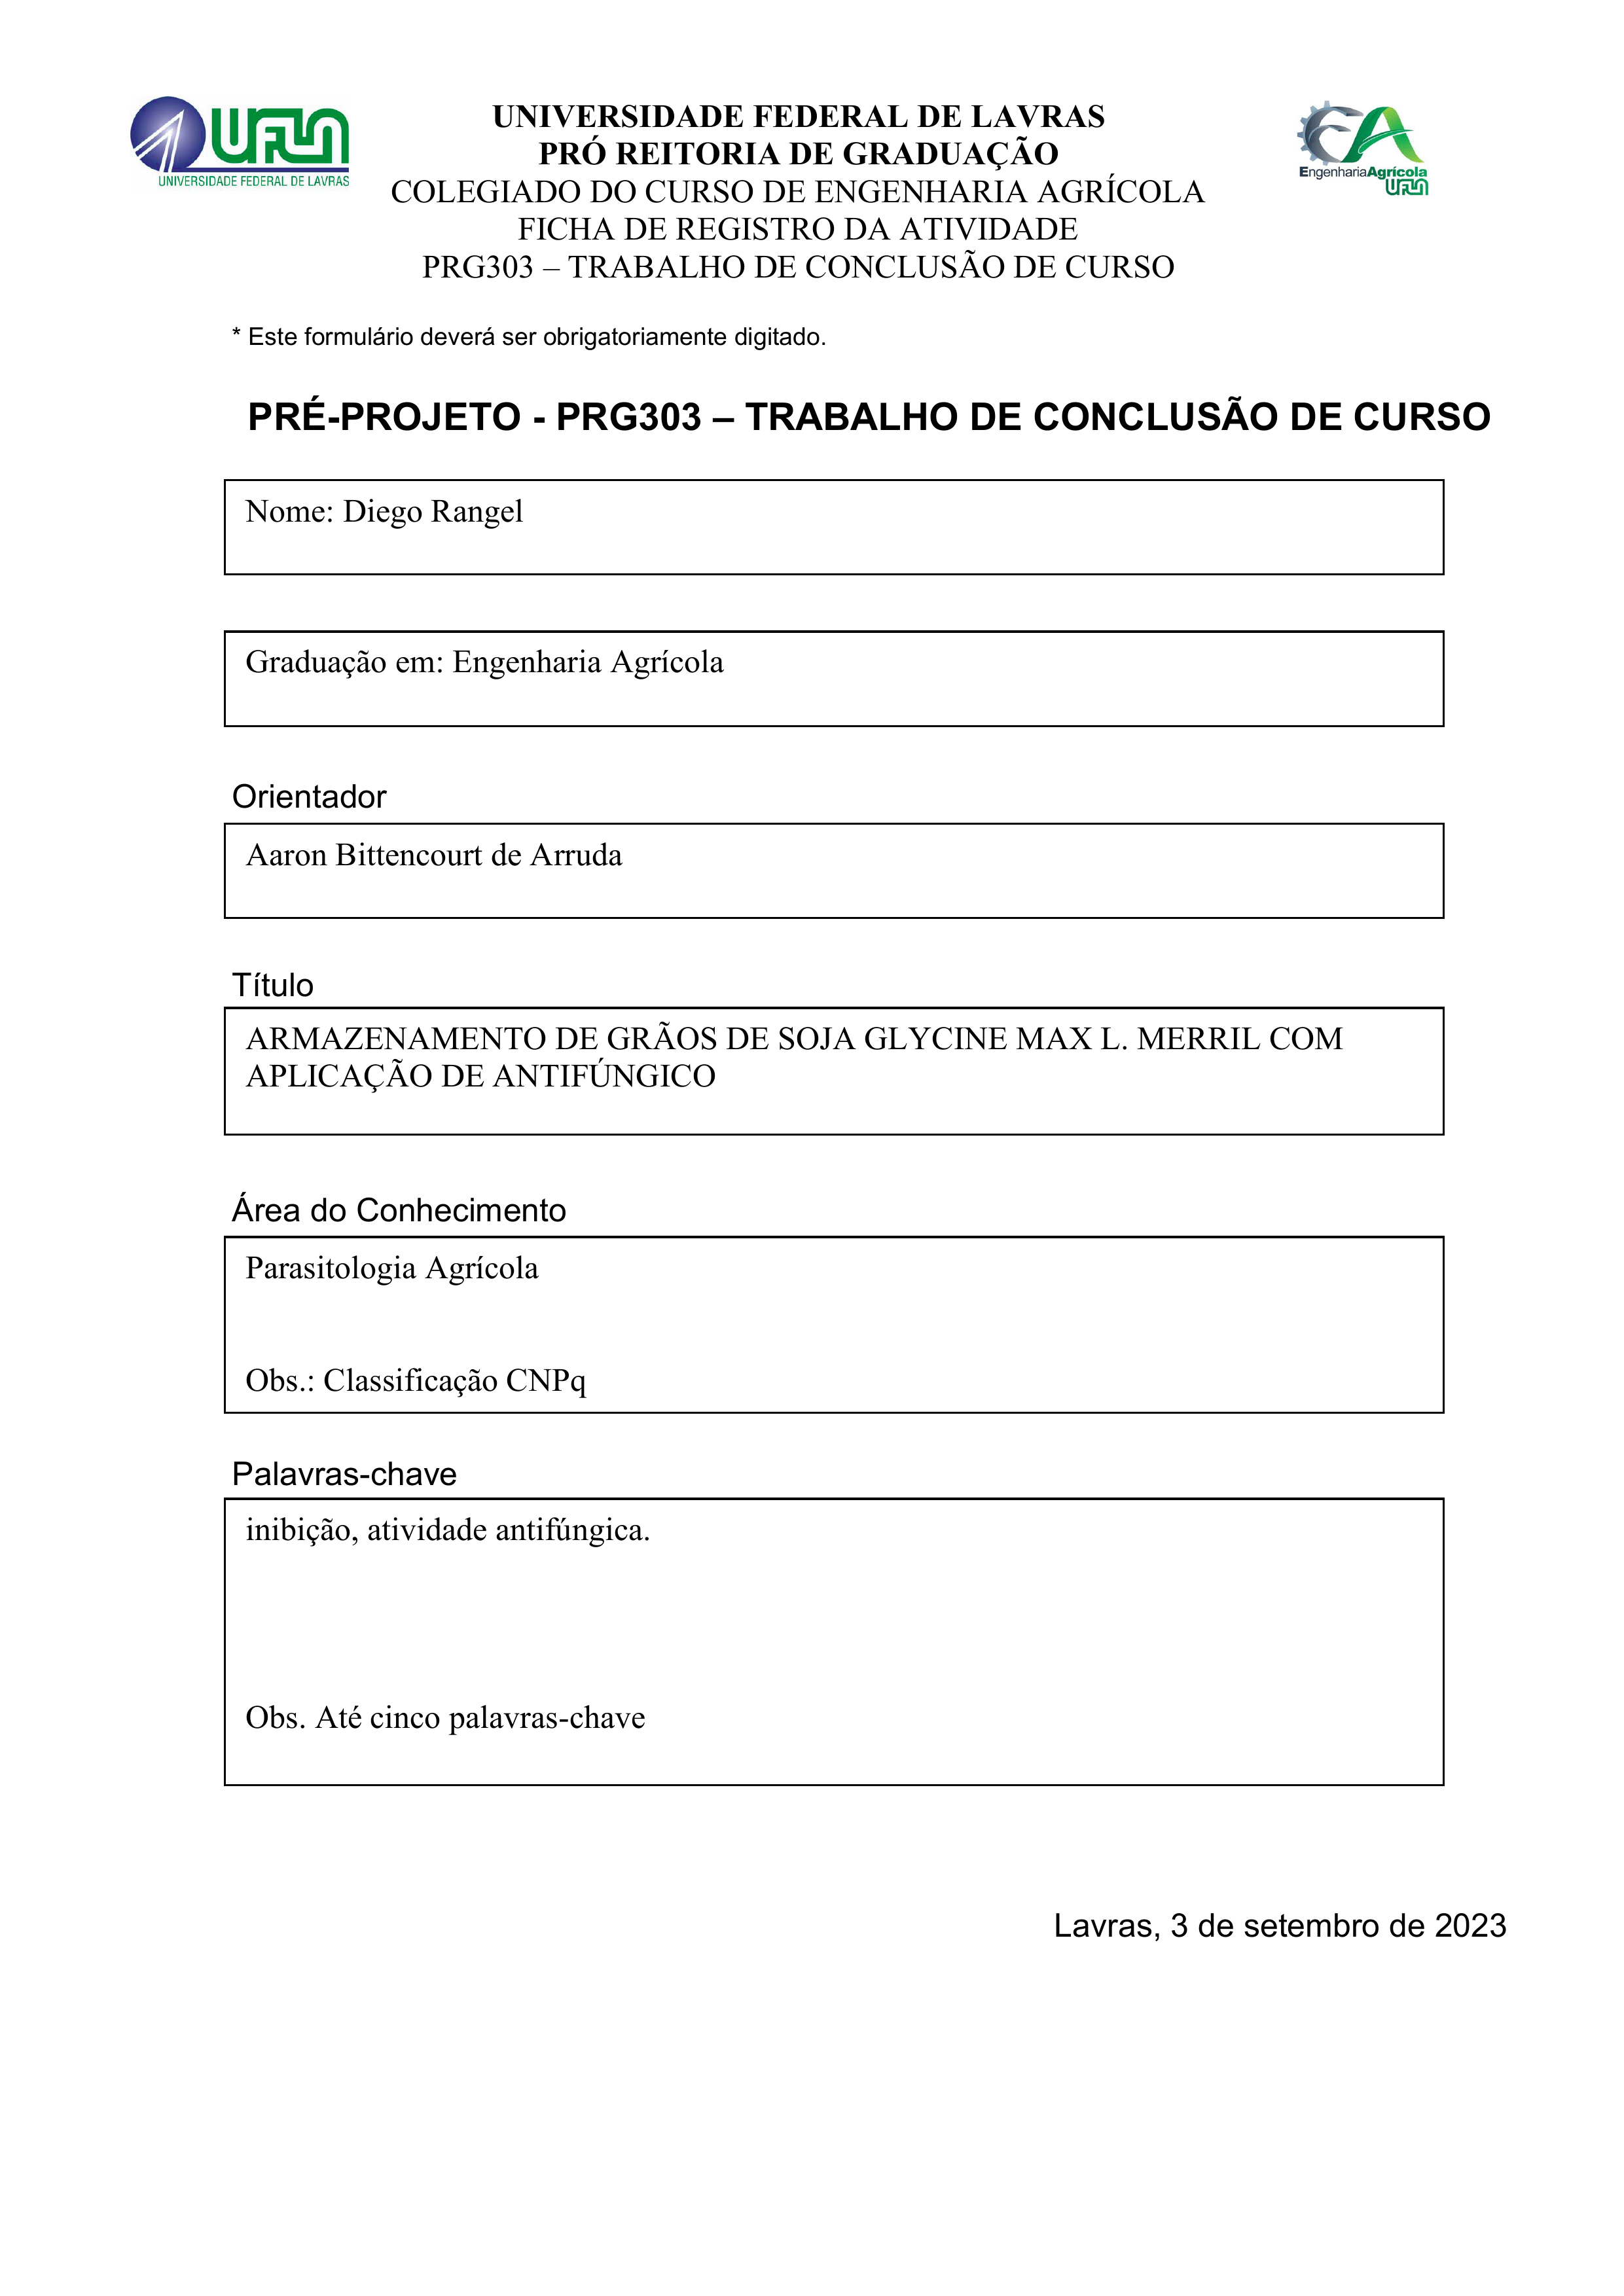
EA
UNIVERSIDADE FEDERAL DE LAVRAS
UFLA
PRO REITORIA DE GRADUAÇÃO
EngenhariaAgricola
COLEGIADO DO CURSO DE ENGENHARIA AGRÍCOLA
UNIVERSIDADE FEDERAL DE LAVRAS
UFLA
FICHA DE REGISTRO DA ATIVIDADE
PRG303 - TRABALHO DE CONCLUSÃO DE CURSO
* Este formulário deverá ser obrigatoriamente digitado.
PRÉ-PROJETO - PRG303 - TRABALHO DE CONCLUSÃO DE CURSO
Nome:
Diego Rangel
Graduação em:
Engenharia Agricola
Orientador
Aaron Bittencourt de Arruda
Título
ARMAZENAMENTO DE GRÃOS DE SOJA GLYCINE MAX L. MERRIL COM APLICAÇÃO DE ANTIFÚNGICO
Área do Conhecimento
Parasitologia Agricola
Obs.: Classificação CNPq
Palavras-chave
inibição, atividade antifúngica.
Obs. Até cinco palavras-chave
Lavras, 3 de setembro de 2023